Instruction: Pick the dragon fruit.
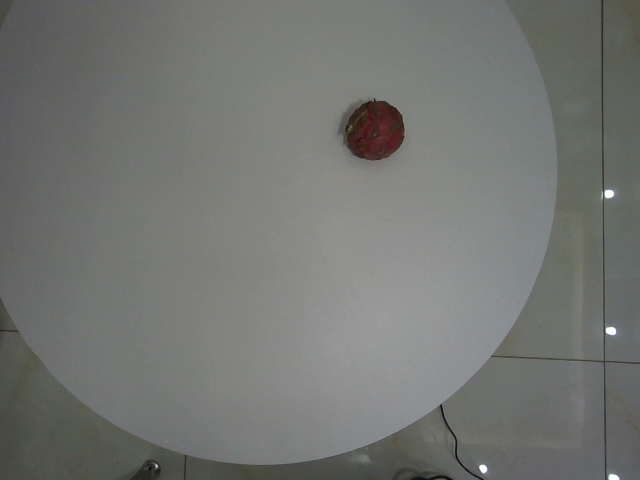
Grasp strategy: vertical